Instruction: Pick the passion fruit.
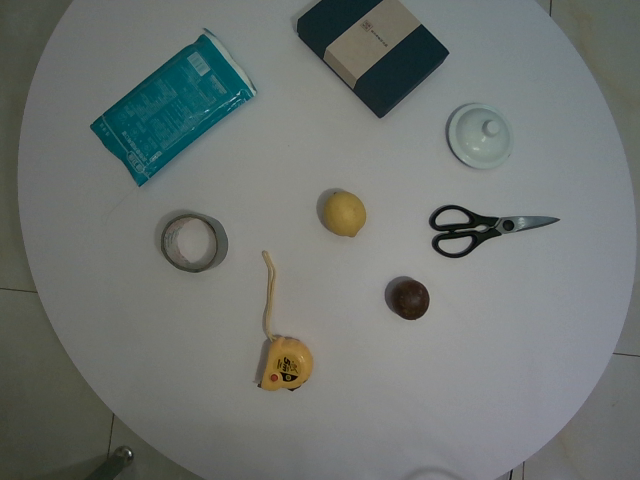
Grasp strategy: vertical